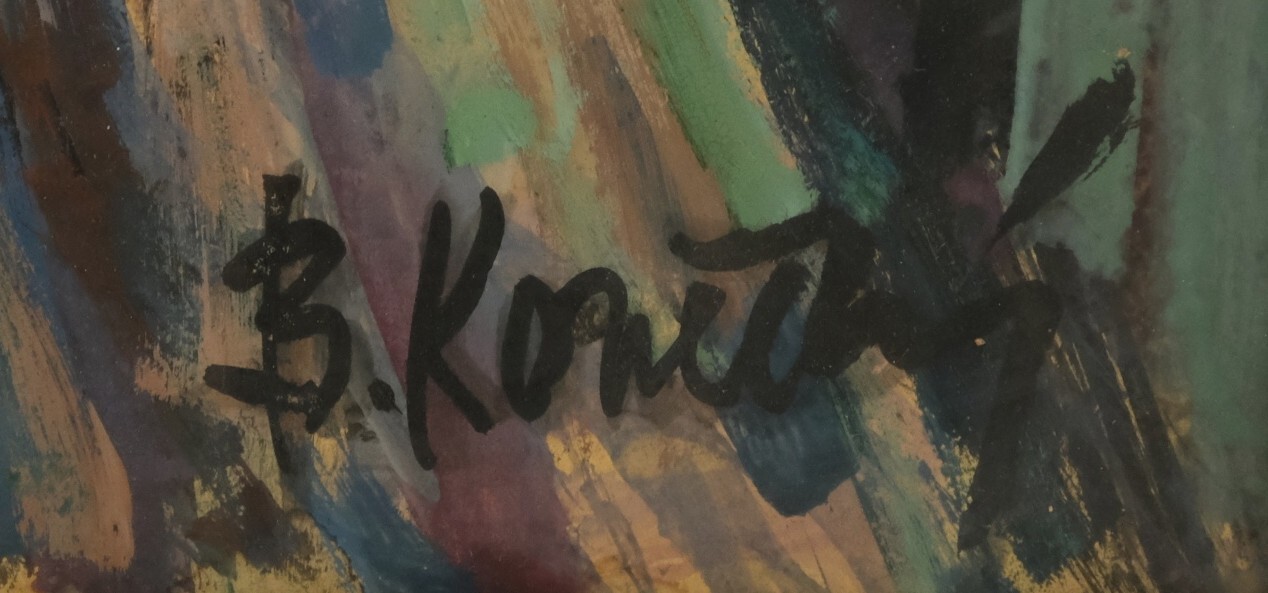
Signature of: bohumil konečný